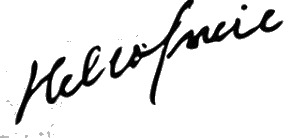
Signature of: hélio gracie